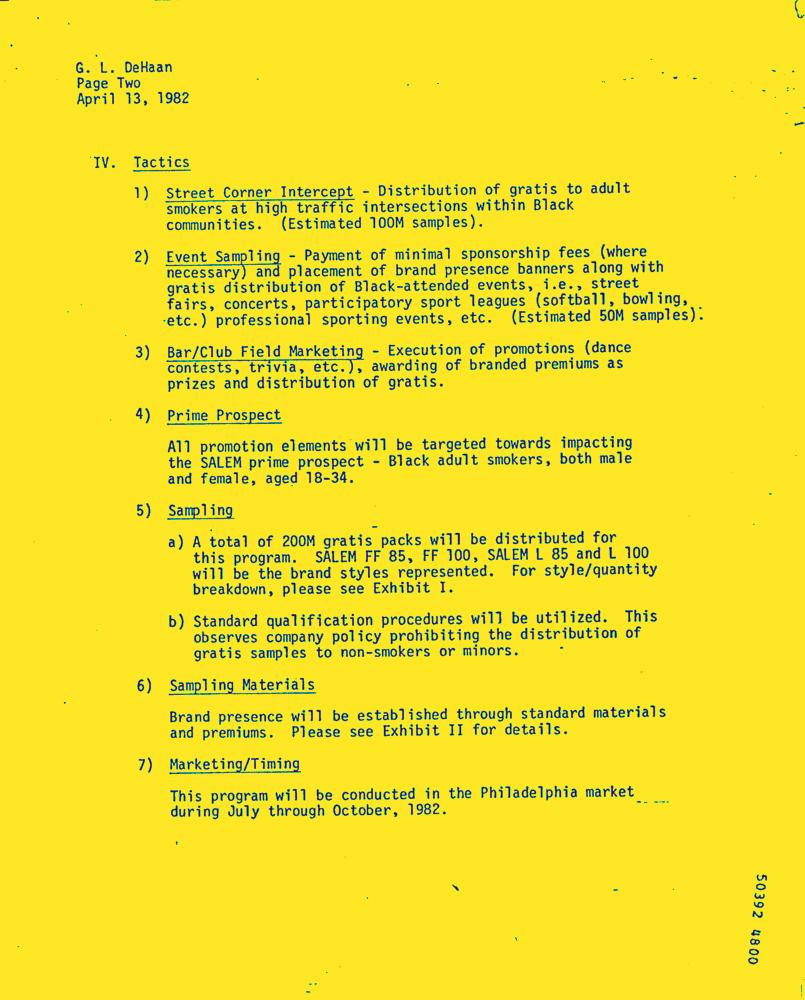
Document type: Letter-Doc